Question: What type of tax is indicated in the document, personal property or real estate?
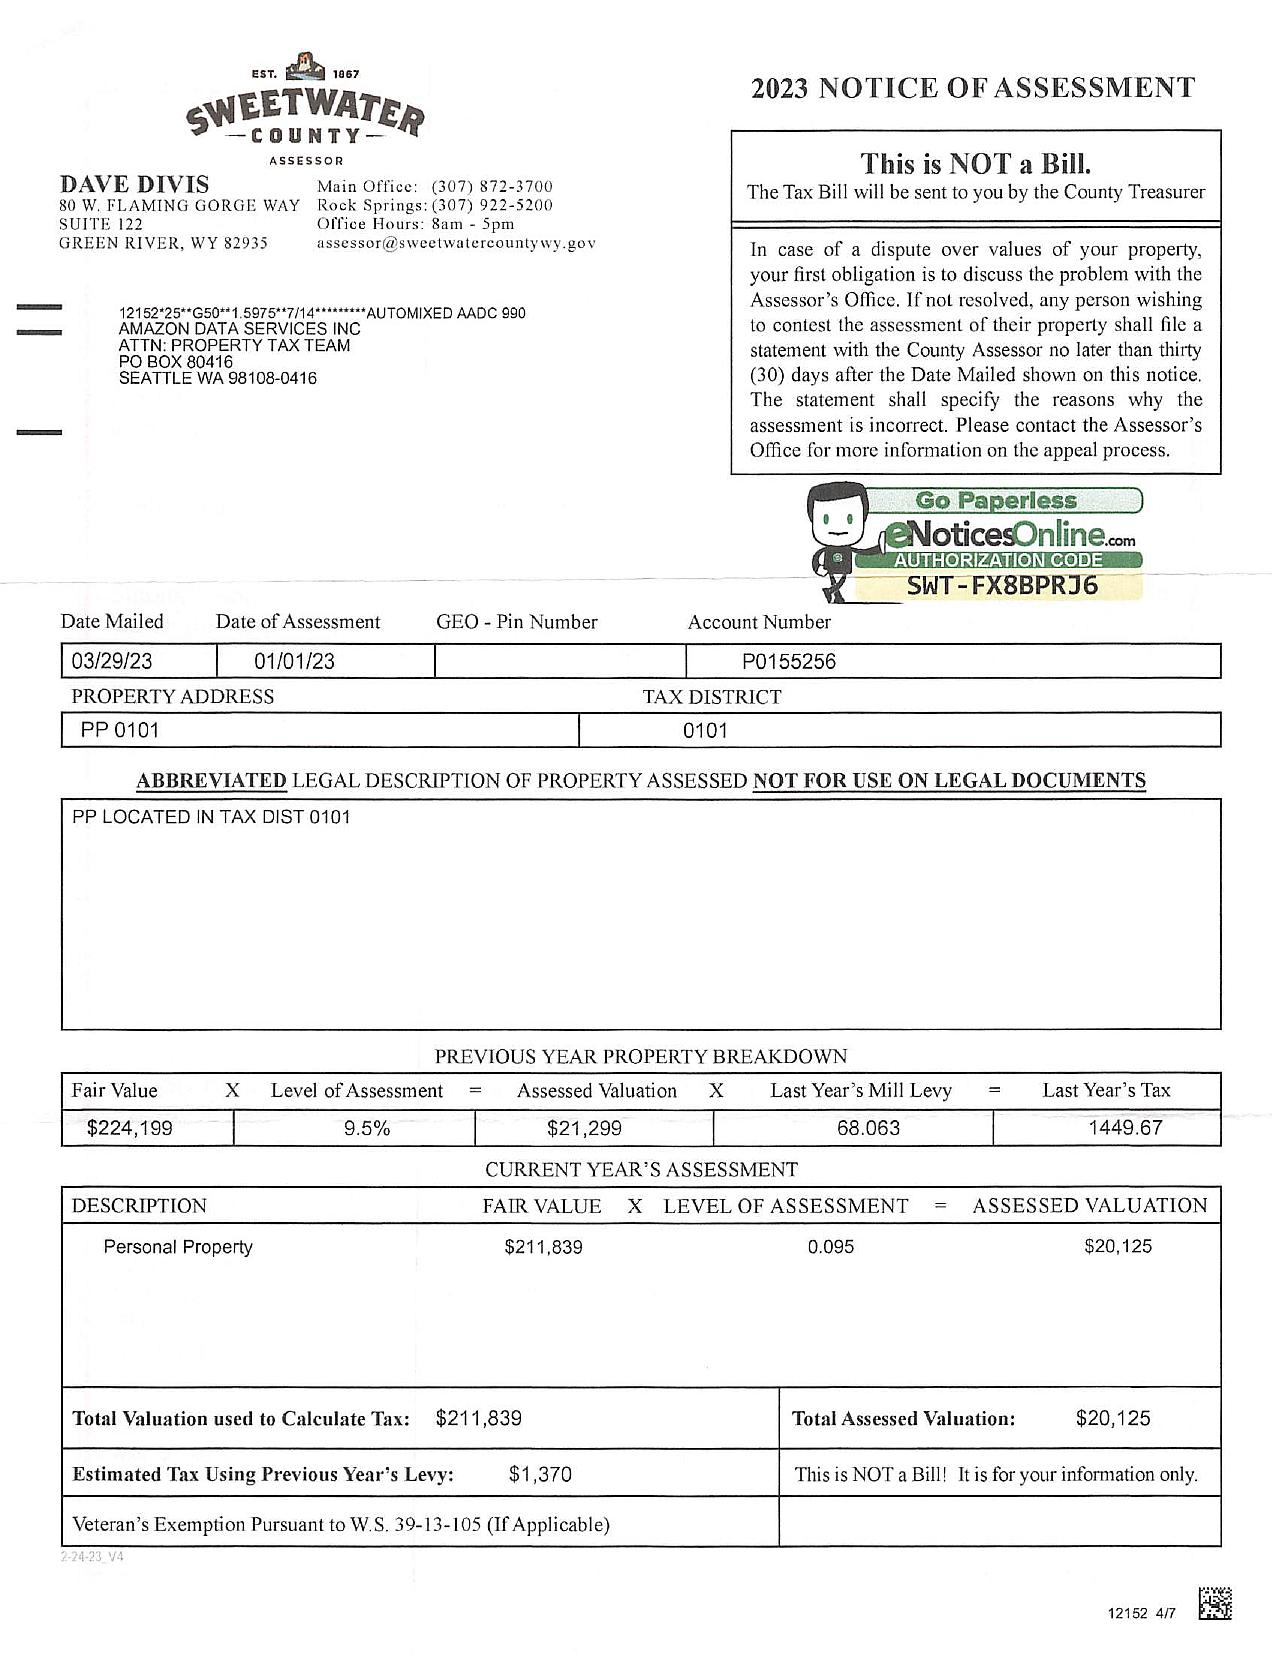
Answer: "Personal Property"